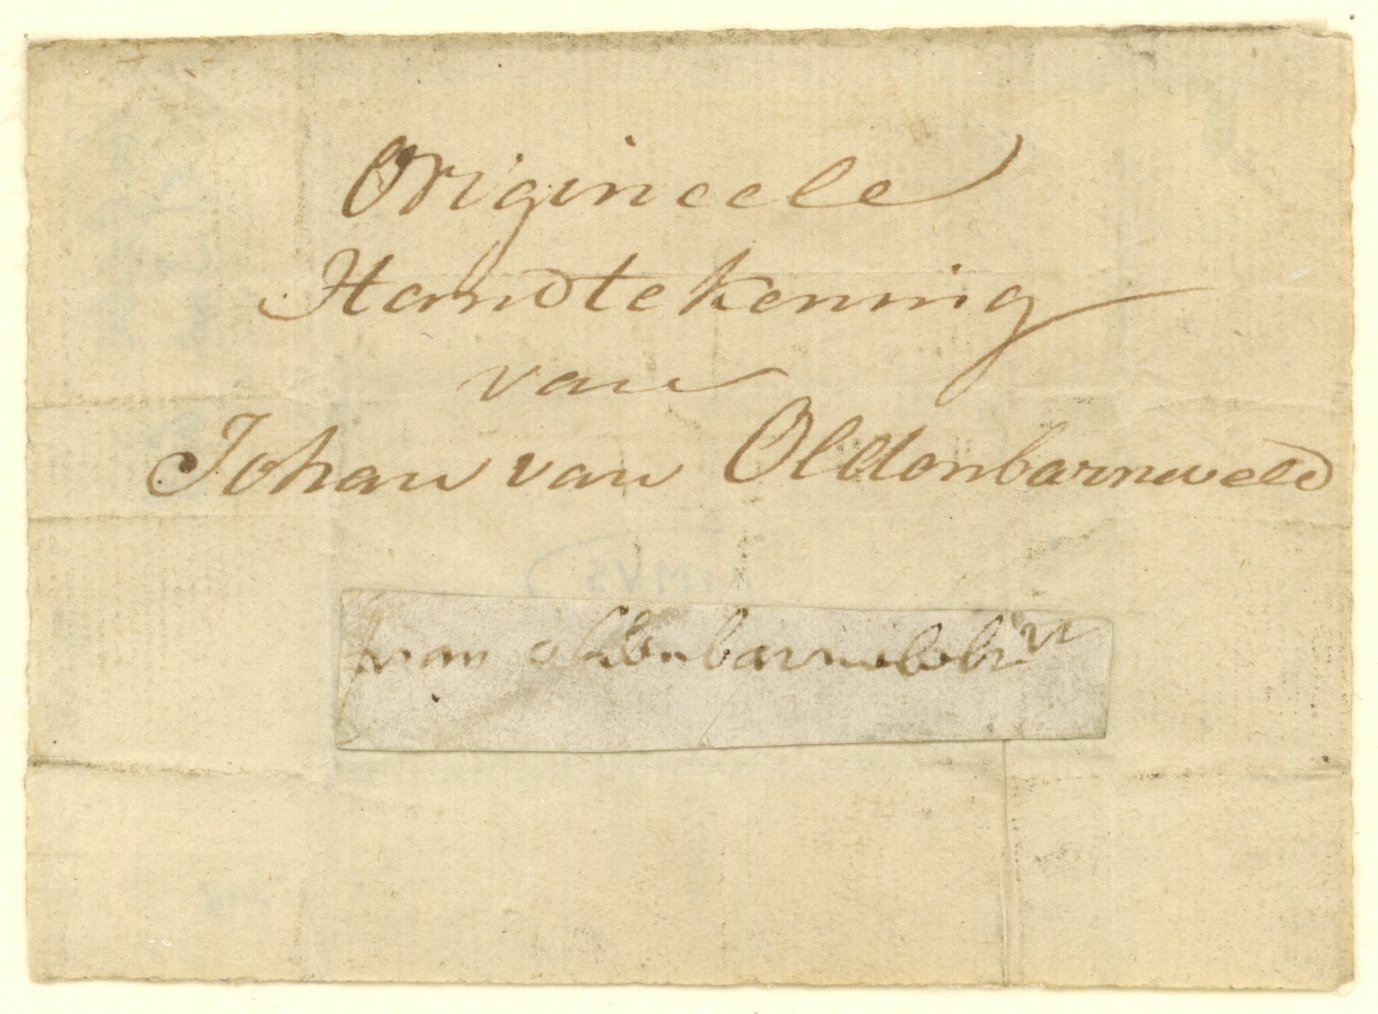
Signature of: johan van oldenbarnevelt